Question: What was observed in the imaging?
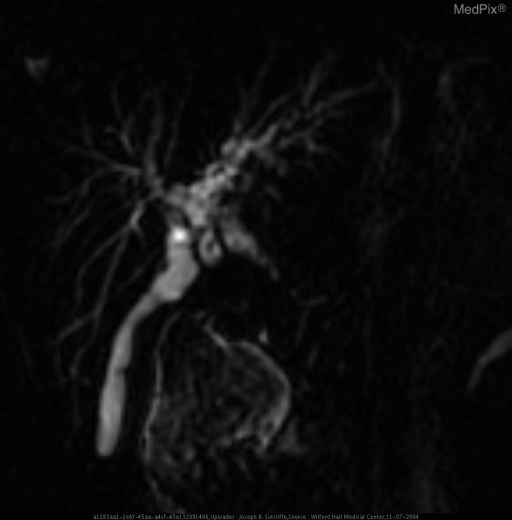
Answer: The imaging shows ERCP spot radiograph demonstrates dilatation and stricturing of portions of the extrahepatic and intrahepatic biliary tree.
MRCP similarly demonstrates irregularity of the biliary tree. The intrahepatic involvement is primarily limited to the left lobe. MRCP in the same patient also demonstrates irregularity of segments of the intrahepatic and extrahepatic bile ducts..